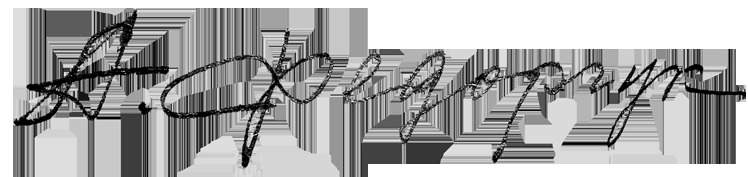
Signature of: q61116342